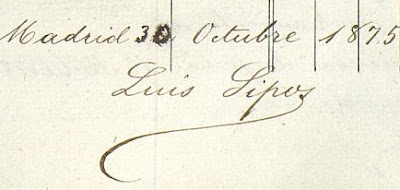
Signature of: luis sipos magniac